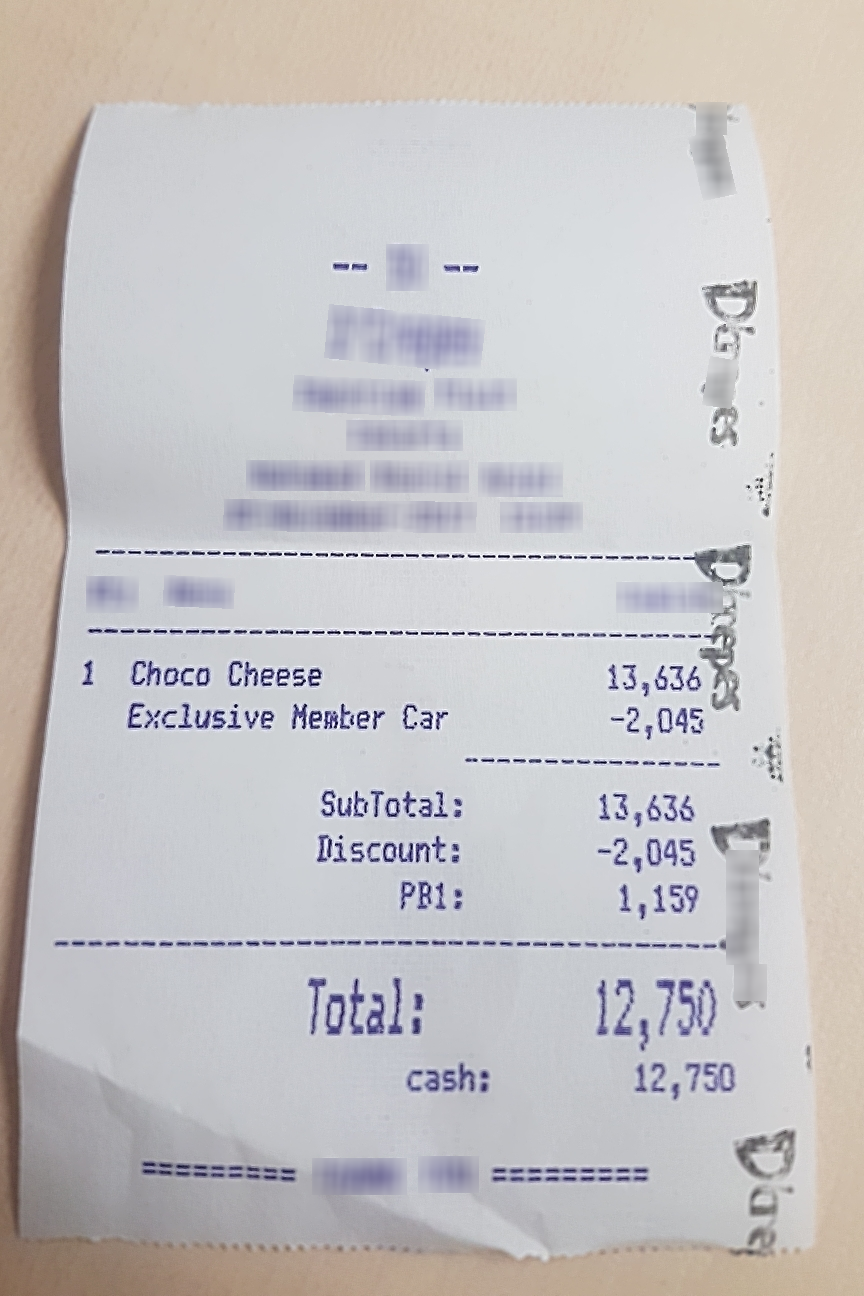
Extraction:
receipt: line_items: name: Choco Cheese
price: 13,636
qty: 1
subtotal: 13,636
tax: 1,159
total: 12,750